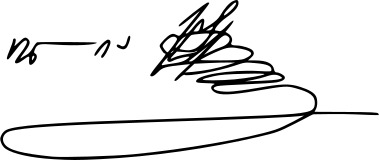
Signature of: ilia chavchavadze